Question: Describe the condition in detail:
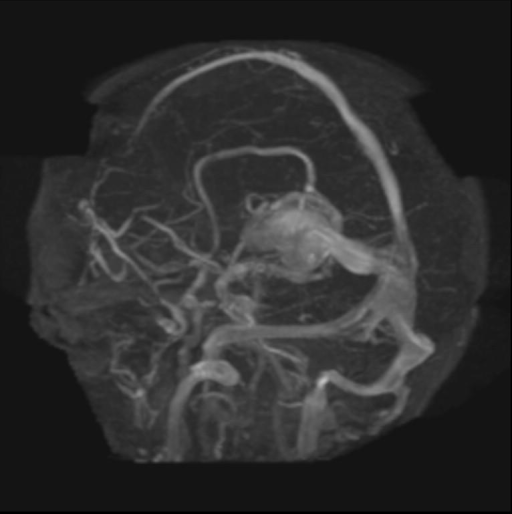
Answer: The disease is discussed as: The vein of Galen is a short but large diameter vein that drains the paired internal cerebral veins and the two basal veins of Rosenthal into the straight sinus. It is just posterior to the pineal gland, in the quadrigeminal plate cistern. This vein probably arises from remnants of the posterior median prosencephalic vein of Markowski.

By tradition, an aneurysmal enlargement of a midline venous structure in this location has been called a "Vein of Galen Aneurysm". However, the true origin of this dilated vascular structure is probably persistence of the anterior portion of the median prosencephalic vein (ProsV) of Markowski.  In many patients with this malformation, there is no "classic" vein of Galen; and, often, there is no straight sinus.  Instead, the dilated remnant of the ProsV drains into upward directed "falcine sinus".

These lesions most often result from vascular shunts developing between the early choroidal arteries and the deep or midline veins, during the  6th to 11th week of gestation. At this time in development, the brain is primarily supplied by multiple choroidal arteries, then - later - the circle of Willis.

These AV shunts persist, preventing involution of the anterior prosencephalic vein.  A persistent falcine vein is often present, that drains the ProsV into the straight sinus or superior sagittal sinus.

Vein Of Galen Malformation Symptoms, Signs
•  Childhood
» High Output Failure
» Persistent Ductus
» Hydrocephalus
» Cranial Bruit/Thrill
•  Adult
» Asymptomatic
» Pineal Symptoms

•  Vein Of Galen Malformation Types/Causes
» Parenchymal AVM (Shunt)
» Direct Fistulae To VOG
» Dural Fistula Draining into VOG
» Sinus Thrombosis (Intrauterine)
» Hypoplastic Straight Sinus

•  Hydrocephalus is very common in childhood
» Mechanical
  - Aqueductal Obstruction from compression of tectum
» Impaired CSF Resorption
  - Venous Hypertension

UoR Teaching File - http://www.urmc.rochester.edu/smd/Rad/neurocases/Neurocase06.htm